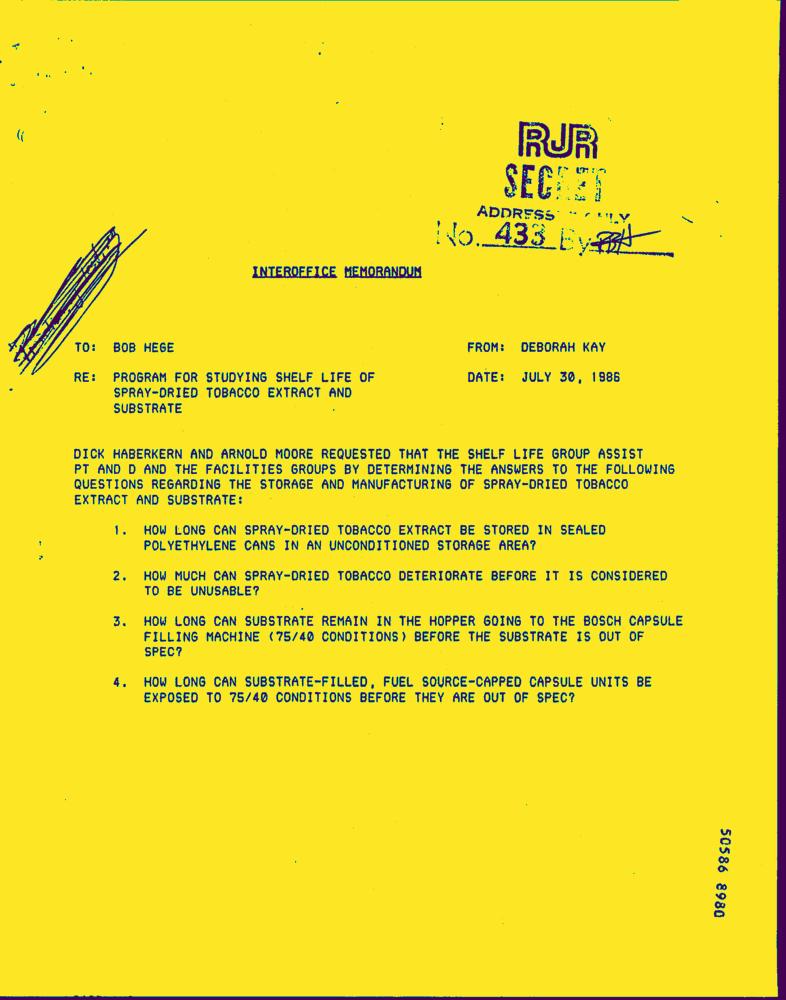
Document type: Letter-Doc